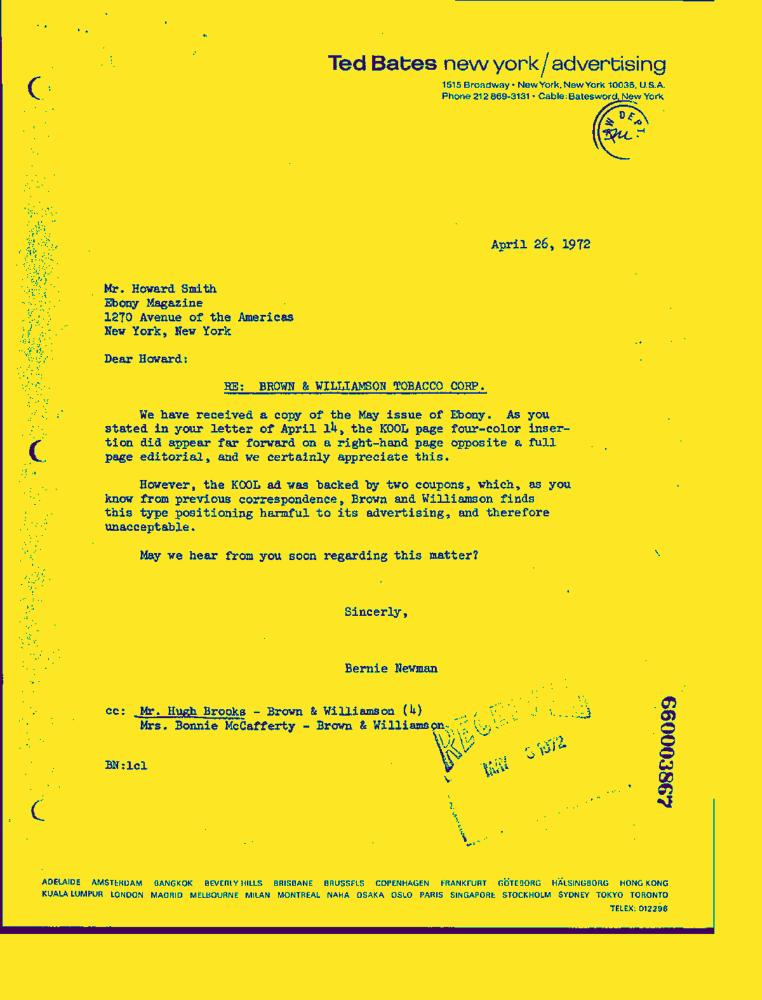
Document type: Letter-Doc